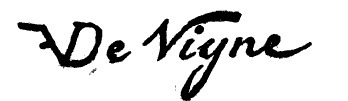
Signature of: félix de vigne